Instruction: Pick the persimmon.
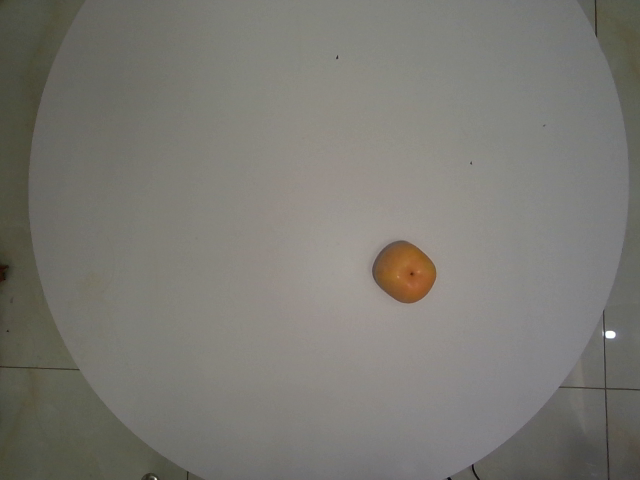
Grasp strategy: vertical